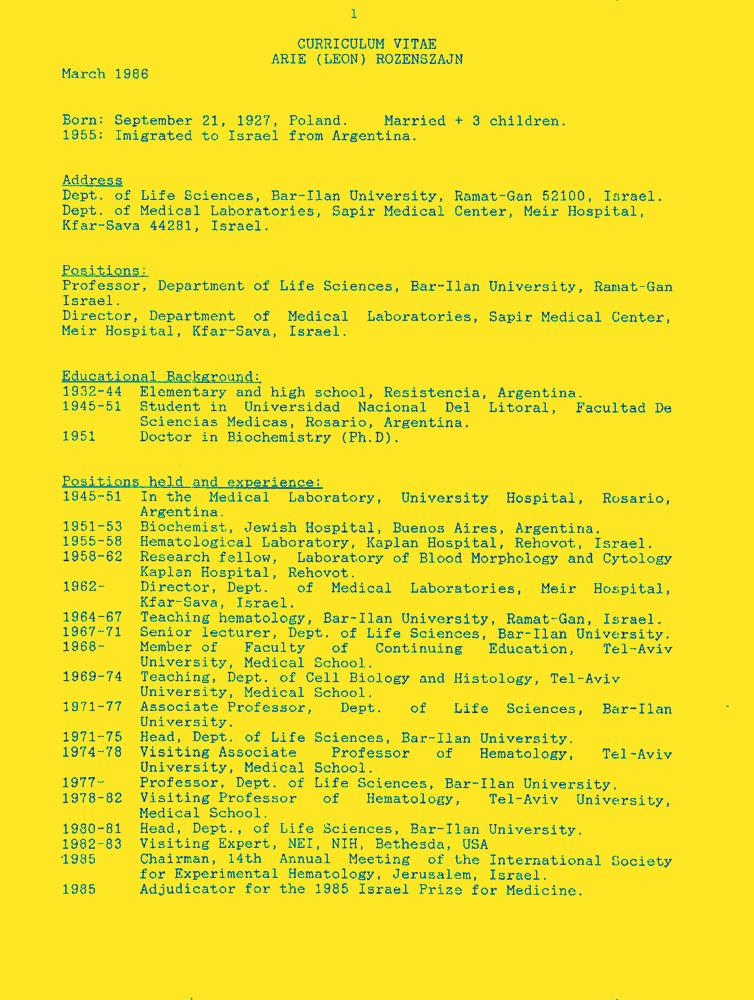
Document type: Resume-Doc